Question: What could the diagnosis suggest?
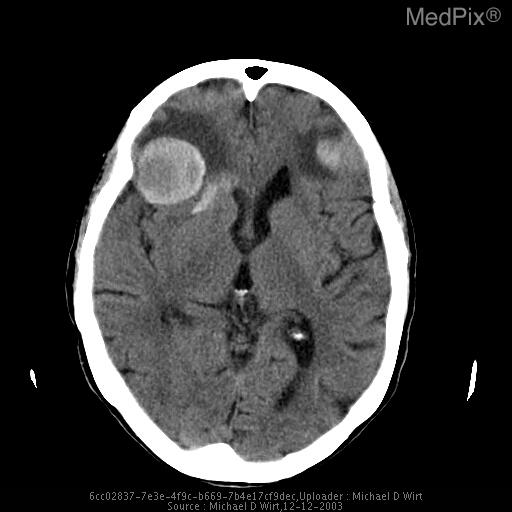
Answer: The possible diagnosis includes Metastatic carcinoma (breast, kidney, lung, thyroid)
melanoma,
lymphoma
sarcoma.